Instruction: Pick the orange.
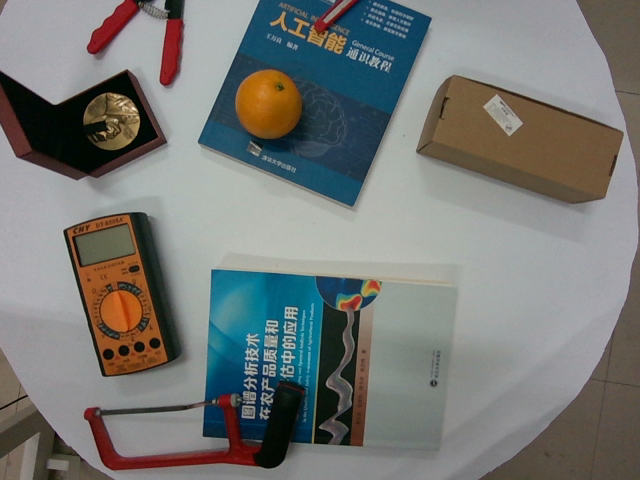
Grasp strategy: vertical